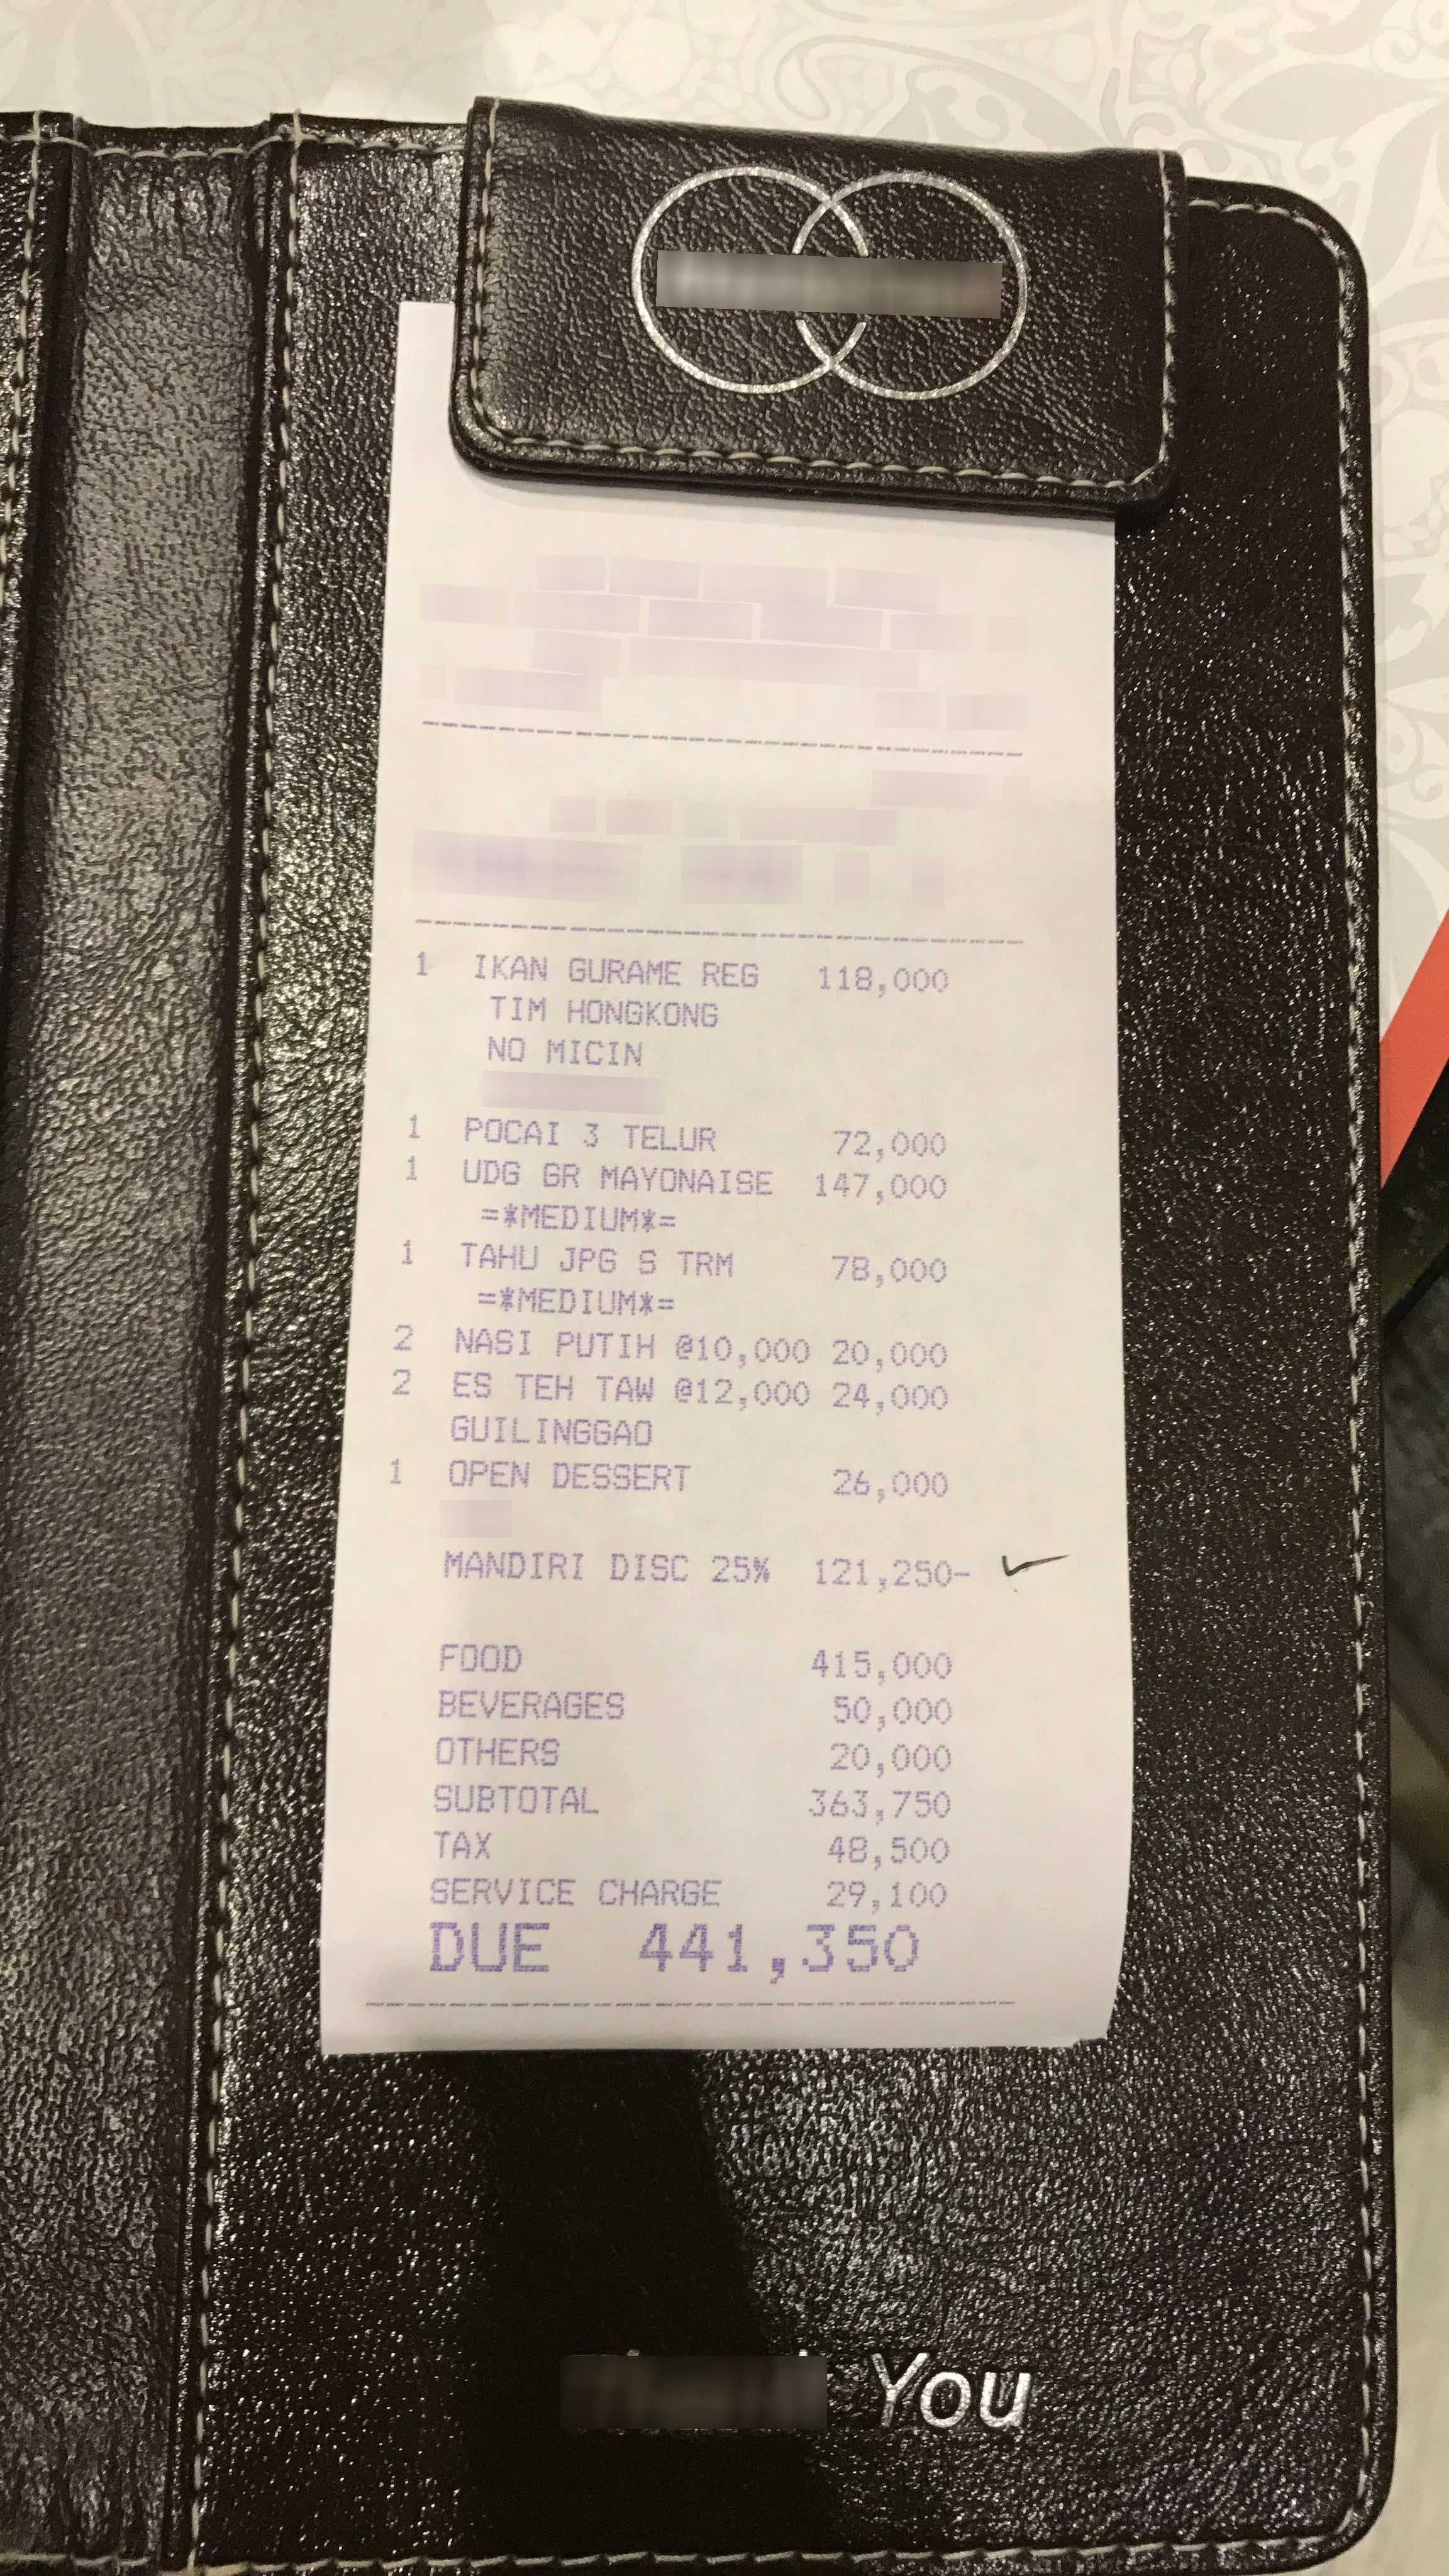
Number of items: 7
Subtotal: 363,750
Service charge: 29,100
Tax: 48,500
Other charges: 415,000 50,000 20,000
Total: 441,350
OCR text regions:
text: 1
text: IKAN
text: GURAME
text: REG
text: 118,000
text: TIM
text: HONGKONG
text: NO
text: MICIN
text: 1
text: POCAI
text: 3
text: TELUR
text: 72,000
text: 1
text: UDG
text: GR
text: MAYONAISE
text: 147,000
text: =*MEDIUM*=
text: 1
text: TAHU
text: JPG
text: S
text: TRM
text: 78,000
text: =*MEDIUM*=
text: 2
text: NASI
text: PUTIH
text: @10,000
text: 20,000
text: 2
text: ES
text: TEH
text: TAW
text: GUILINGGAO
text: @12,000
text: 24,000
text: 1
text: OPEN
text: DESSERT
text: 26,000
text: MANDIRI
text: DISC
text: 25%
text: 121,250 -
text: FOOD
text: 415,000
text: BEVERAGES
text: 50,000
text: OTHERS
text: 20,000
text: TAX
text: 48,500
text: SERVICE
text: CHARGE
text: 29,100
text: SUBTOTAL
text: 363,750
text: DUE
text: 441,350